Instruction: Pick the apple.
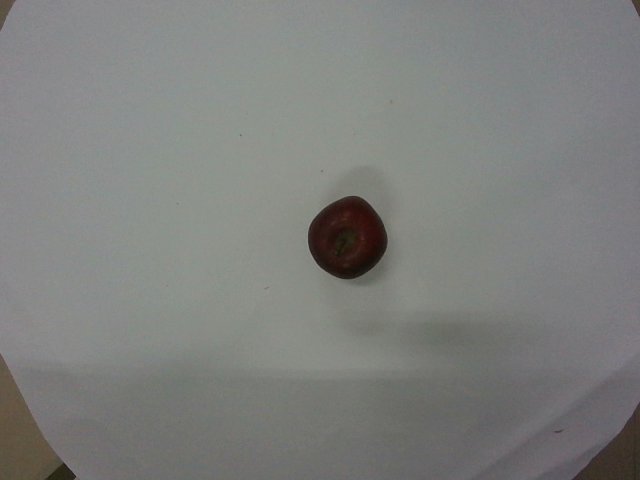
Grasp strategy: vertical